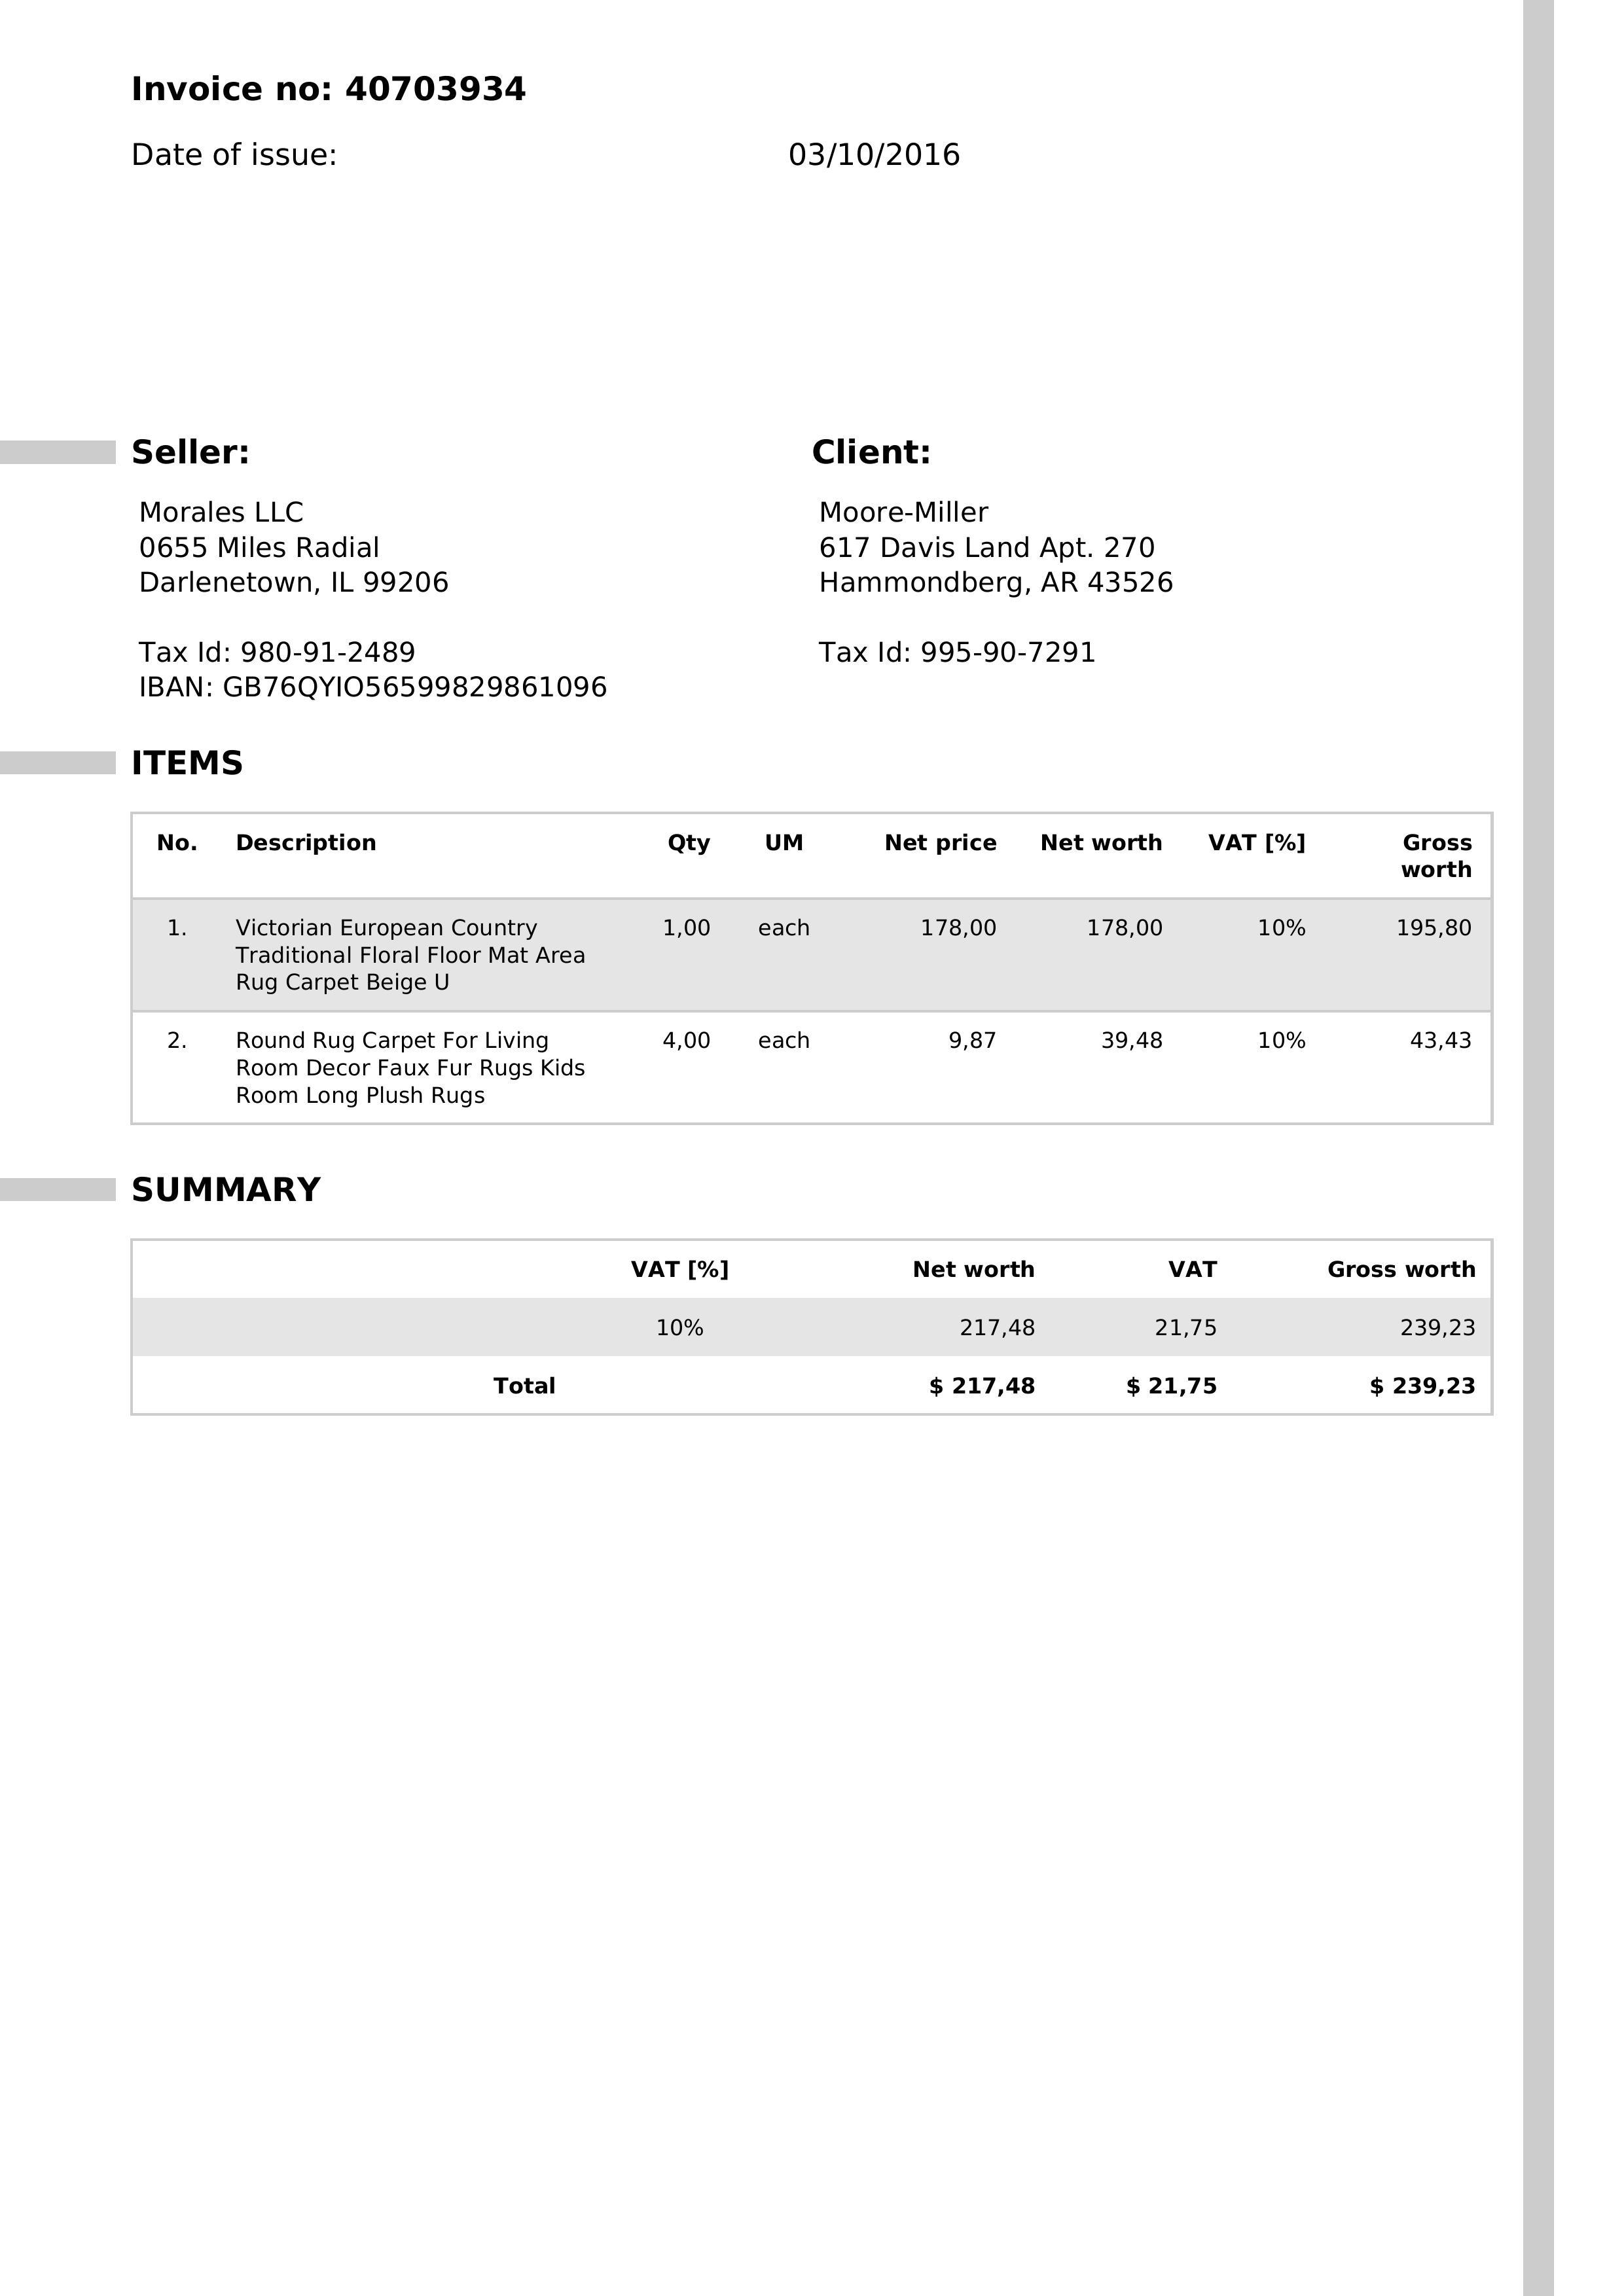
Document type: Invoice